Question: Can you provide the account number mentioned in the document?
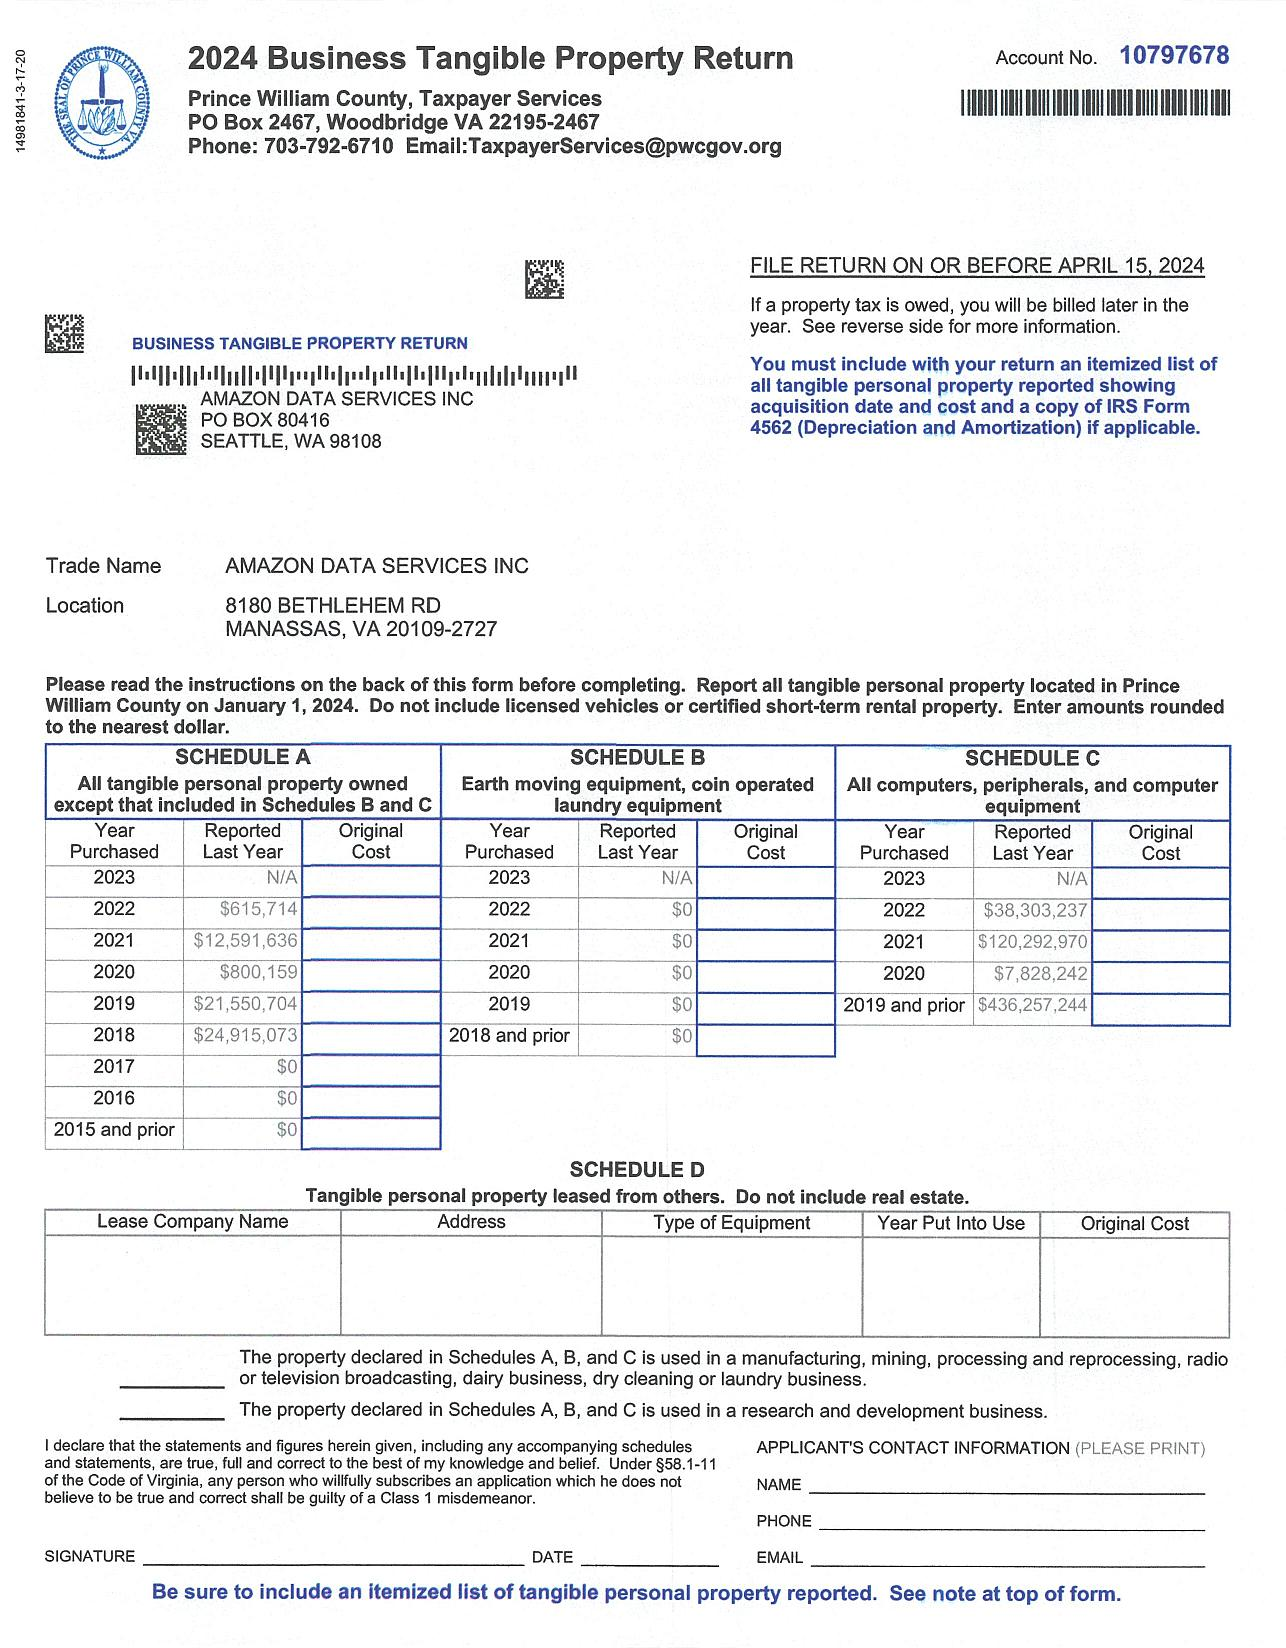
Answer: "10797678"